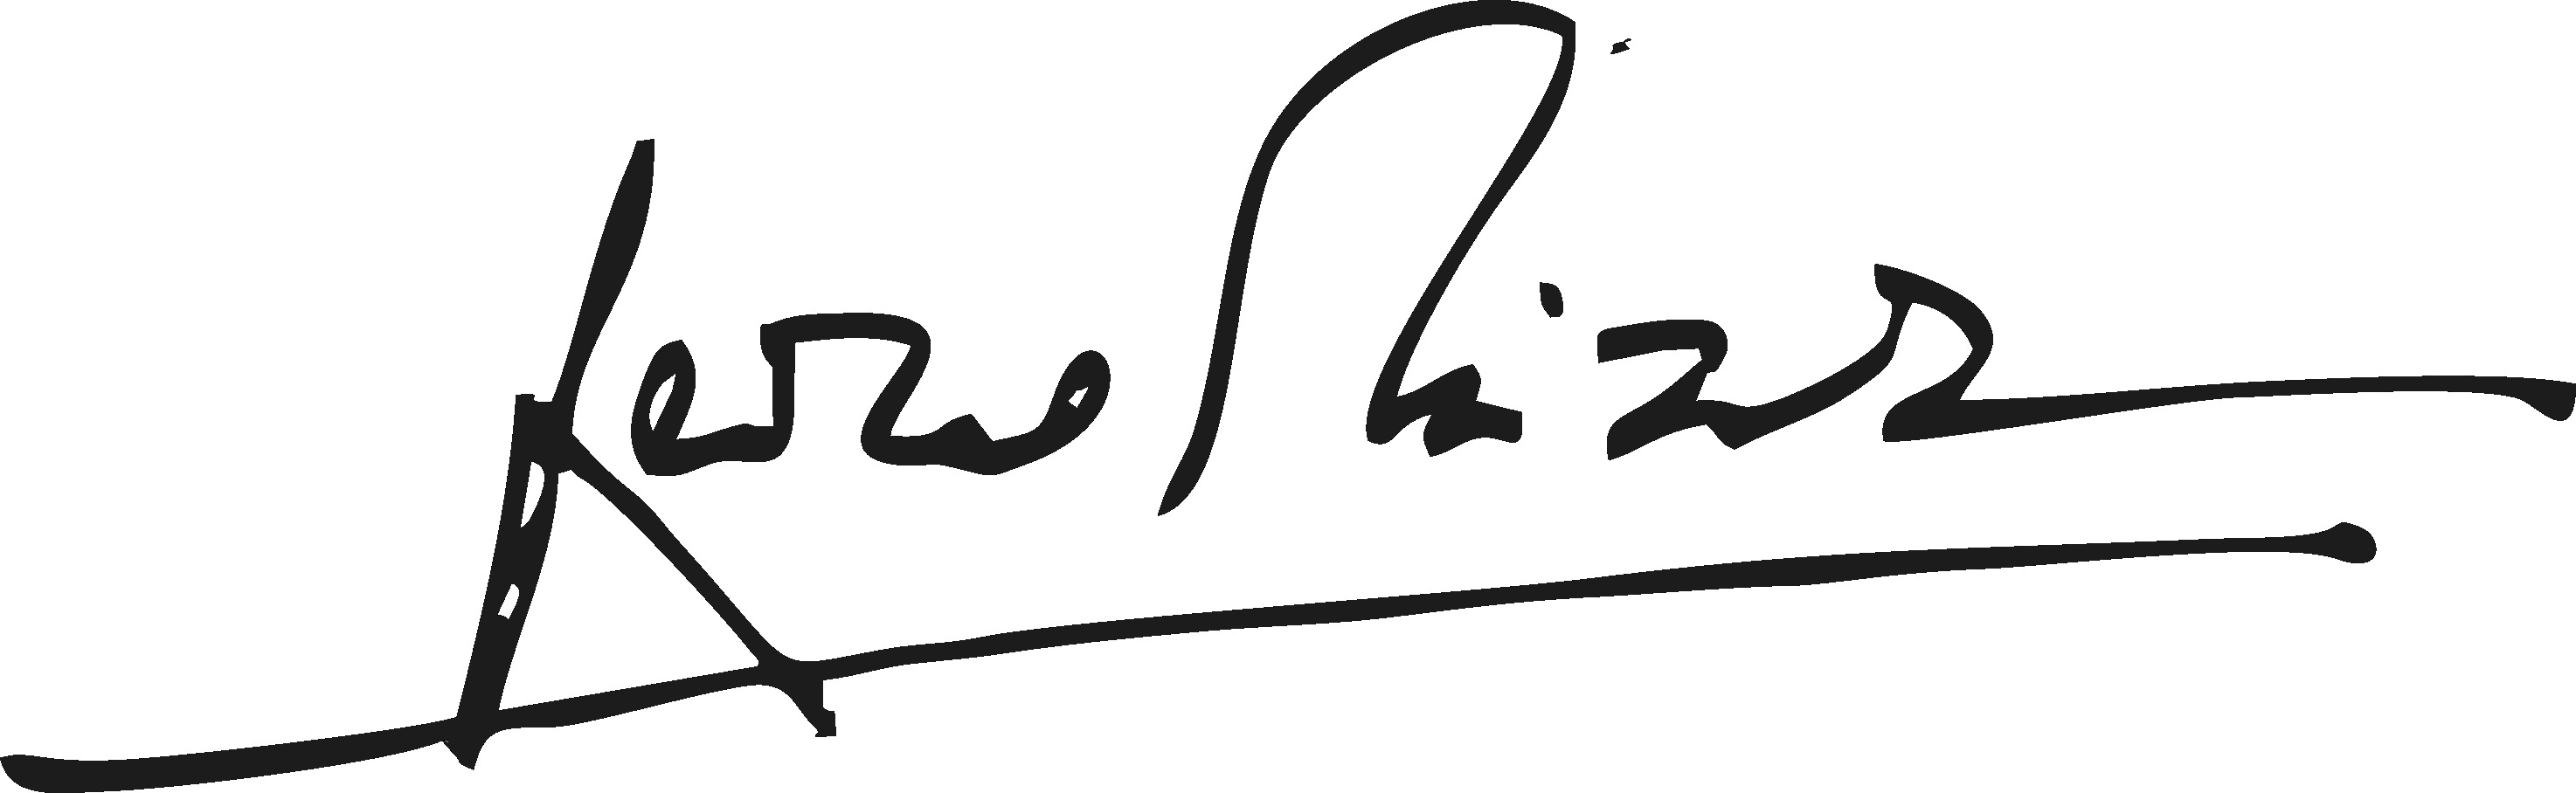
Signature of: leonel brizola